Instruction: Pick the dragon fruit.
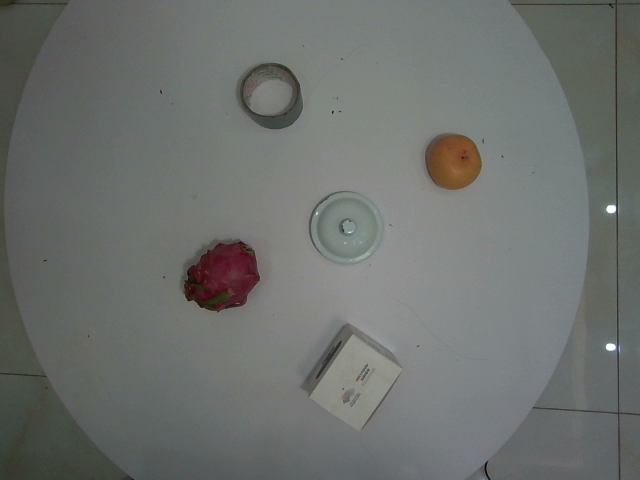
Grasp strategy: vertical